Question: What are the imaging findings?
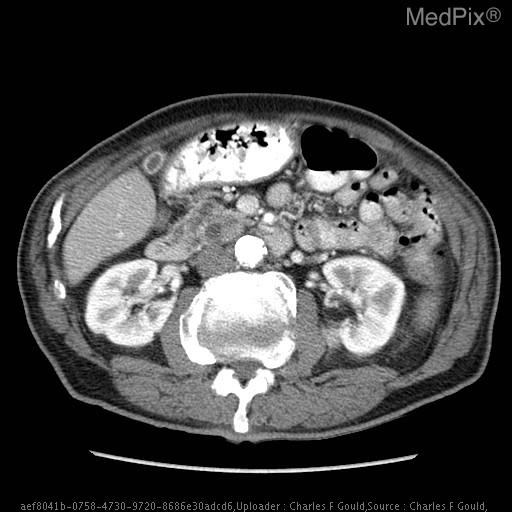
Answer: The imaging shows Lobulated multicystic lesion which involves the pancreatic head and uncinate process, predominantly.  The main pancreatic duct is dilated to 10mm and there is also branch duct involvement within the pancreatic body.  No mural nodules or solid masses are identified. Lobulated multicystic lesion which involves the pancreatic head and uncinate process, predominantly.  The main pancreatic duct is dilated to 10mm and there is branch duct involvement within the pancreatic body.  No mural nodules or solid masses are identified..